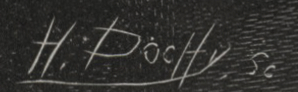
Signature of: henri dochy